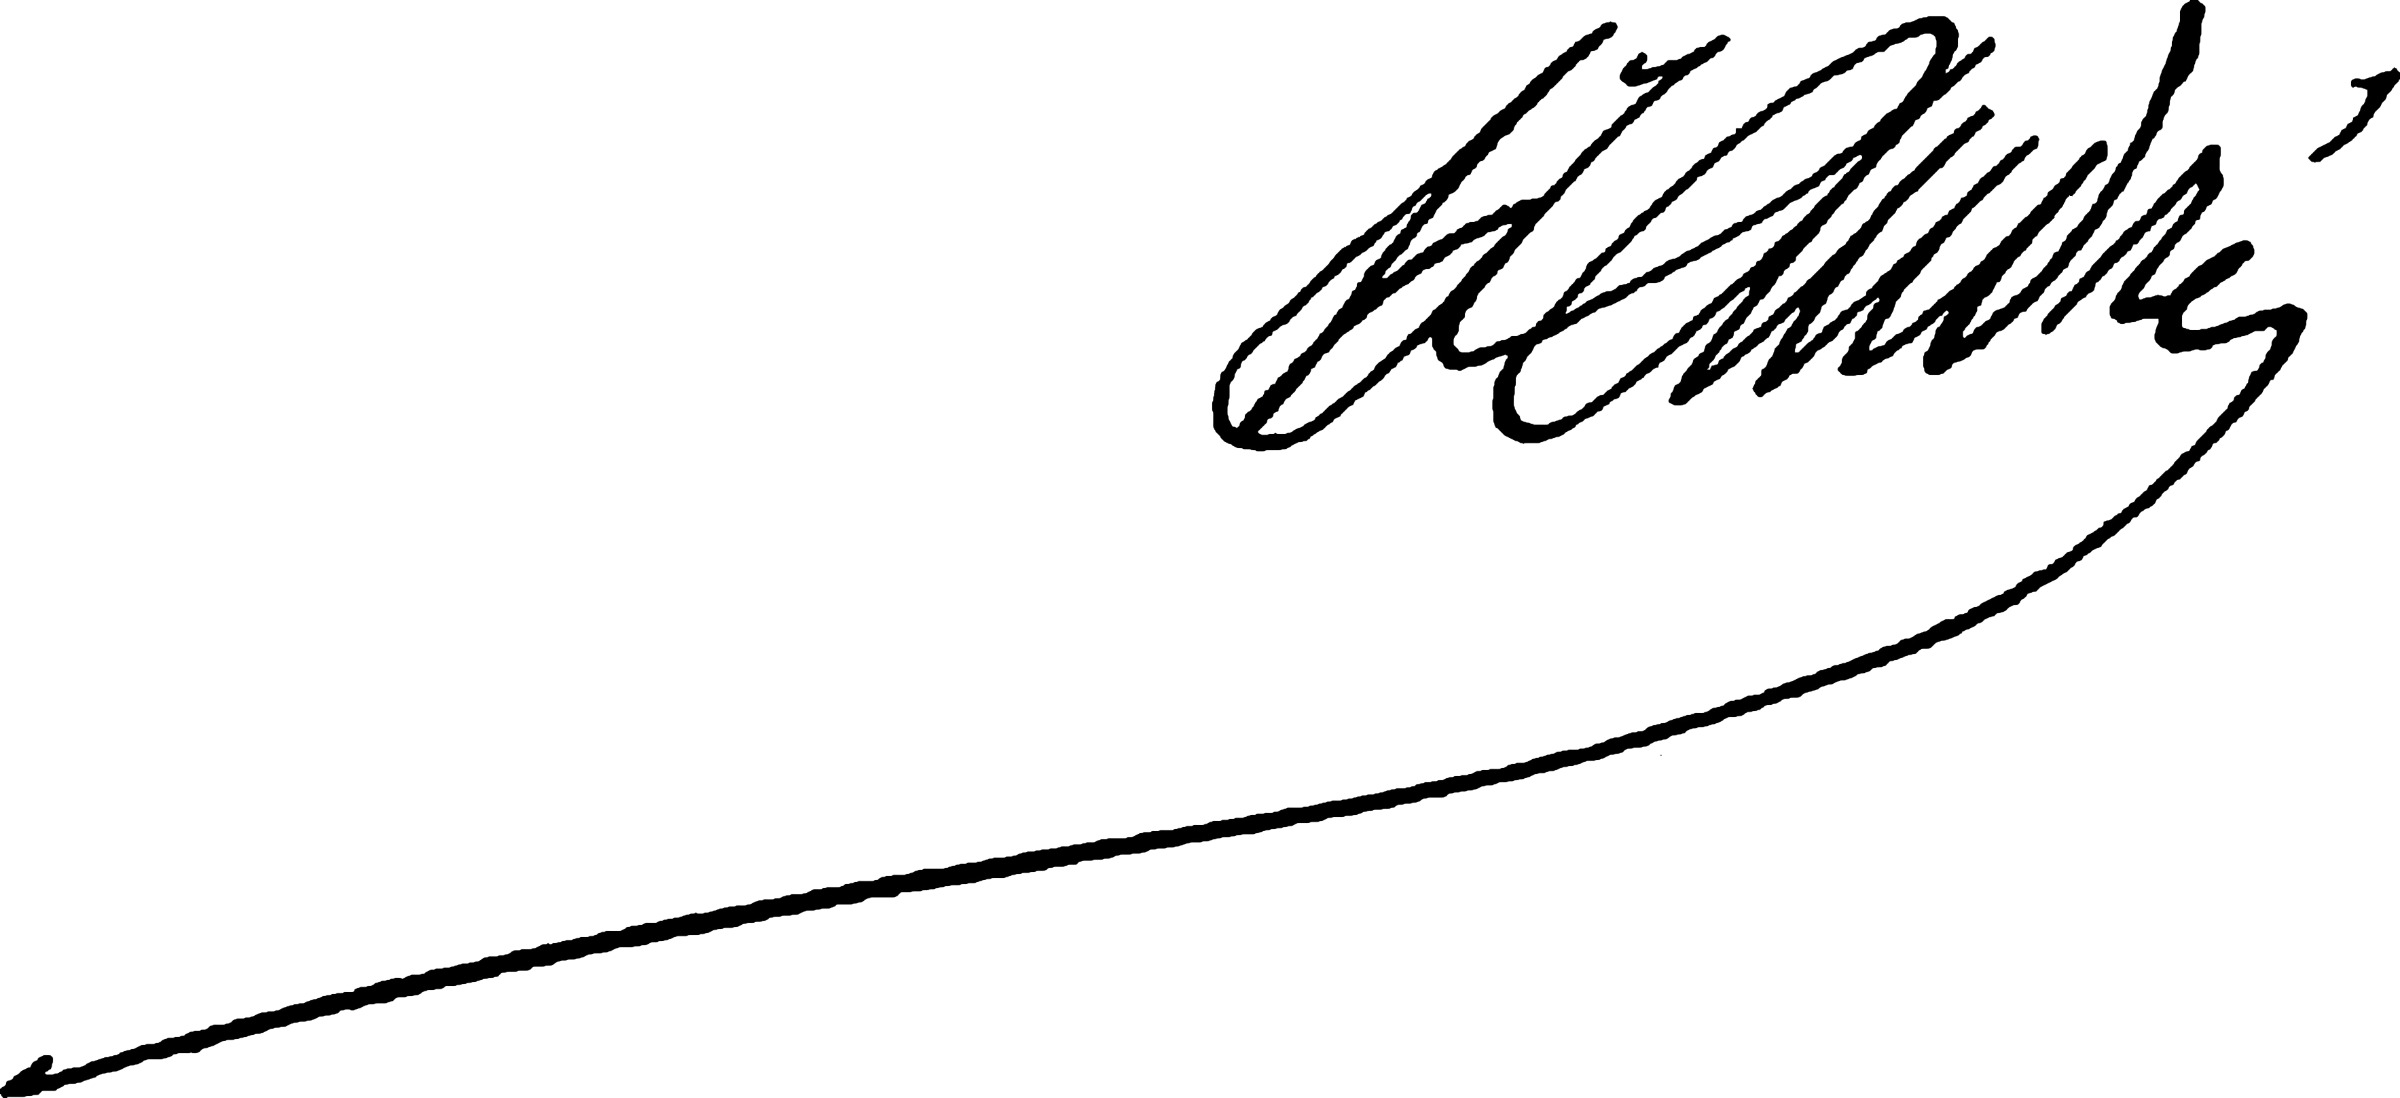
Signature of: louis jules andré